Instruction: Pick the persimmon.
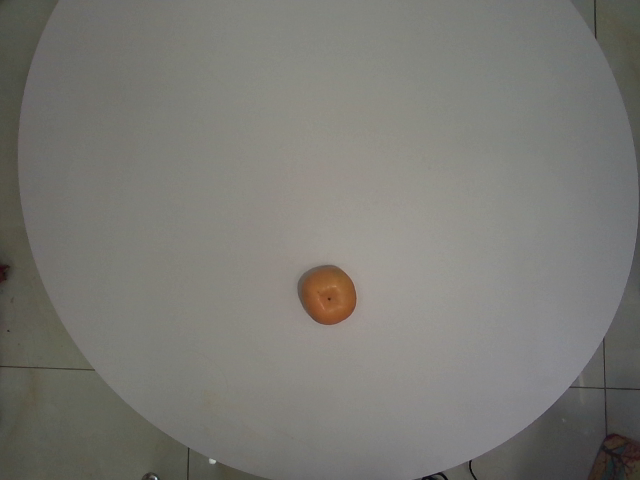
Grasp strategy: vertical